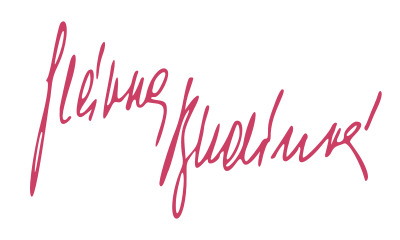
Signature of: slávka budínová